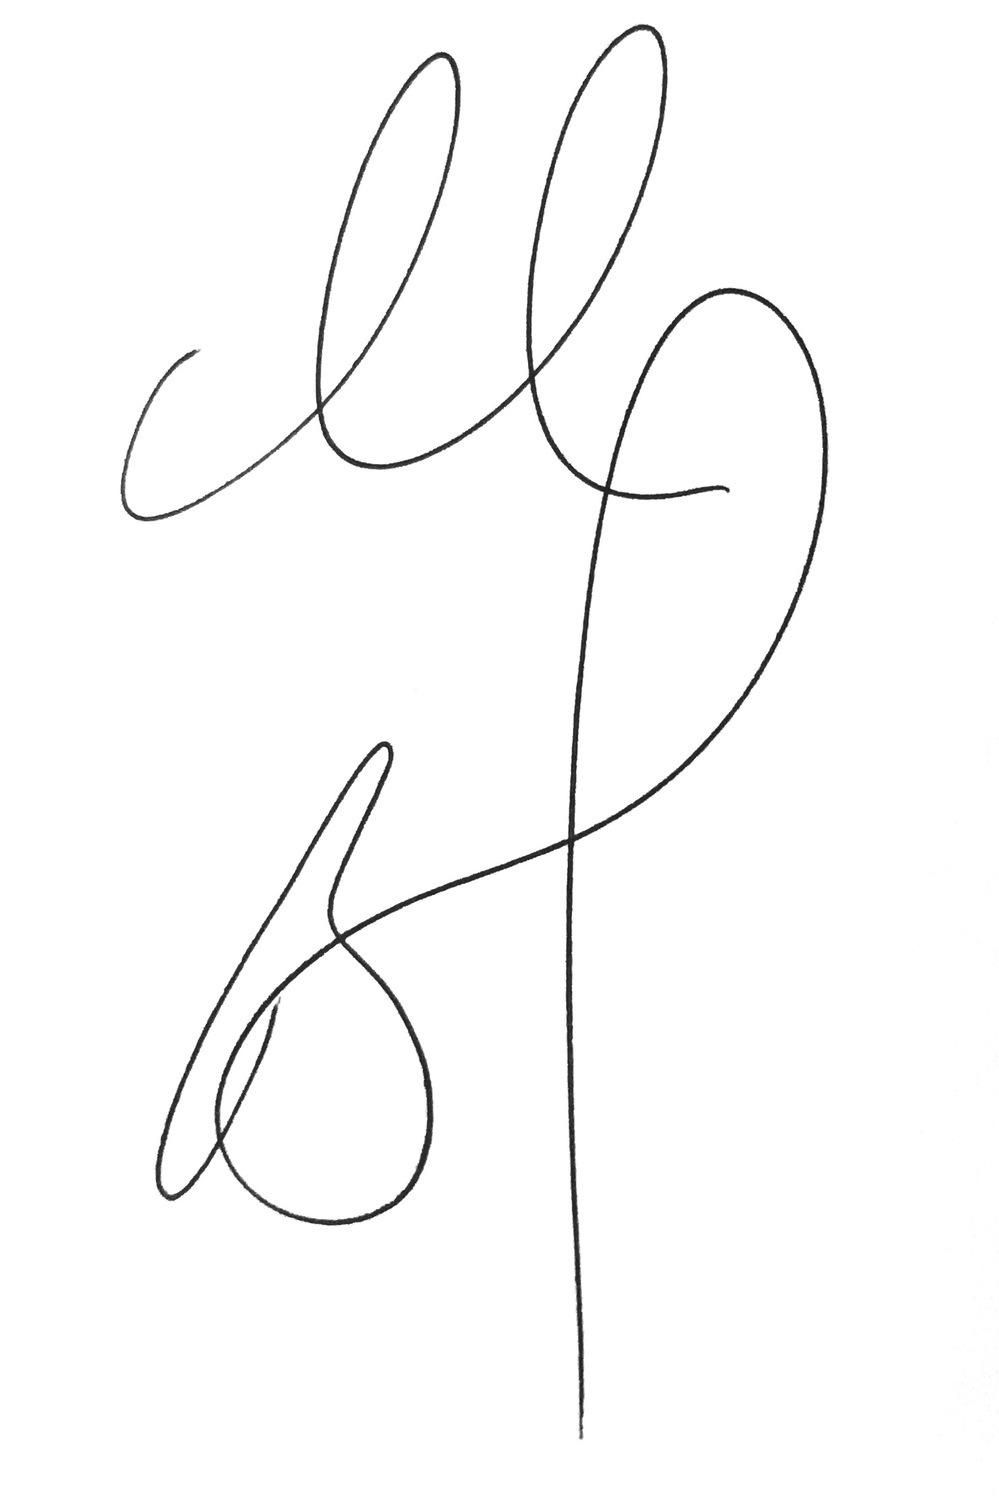
Signature of: fredrik backman